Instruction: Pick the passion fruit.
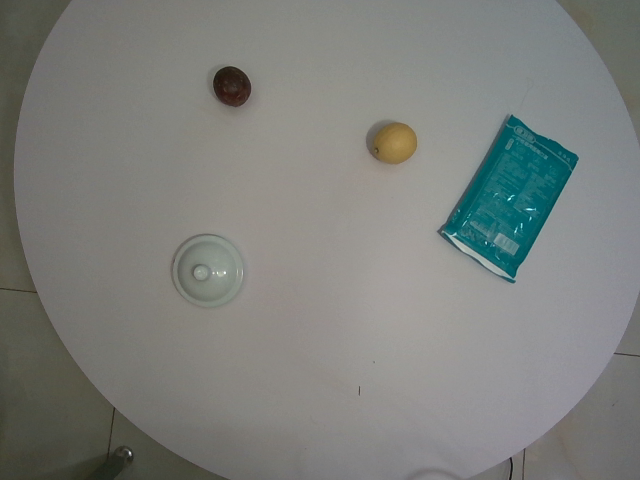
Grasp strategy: vertical